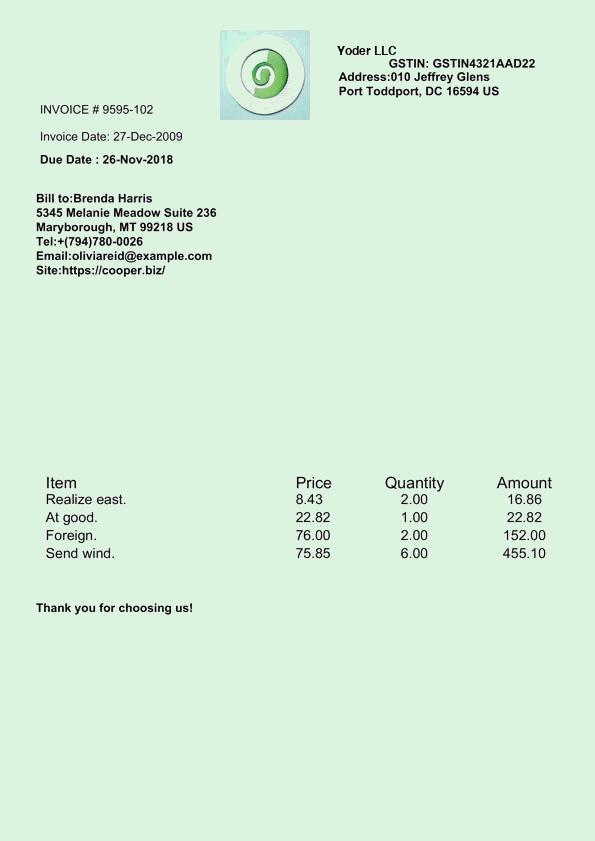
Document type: Invoice